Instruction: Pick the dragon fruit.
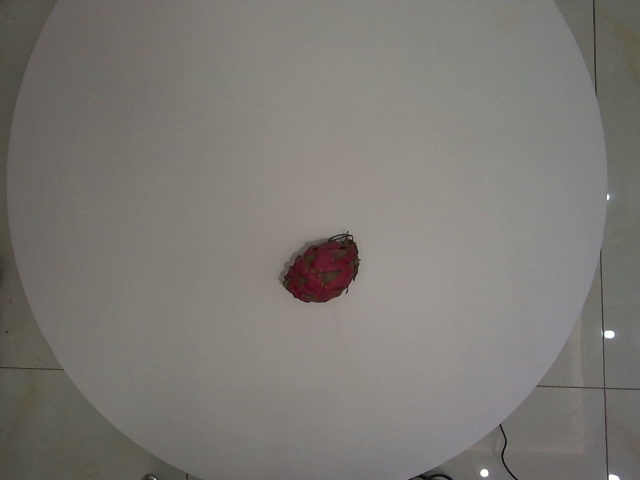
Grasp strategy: vertical